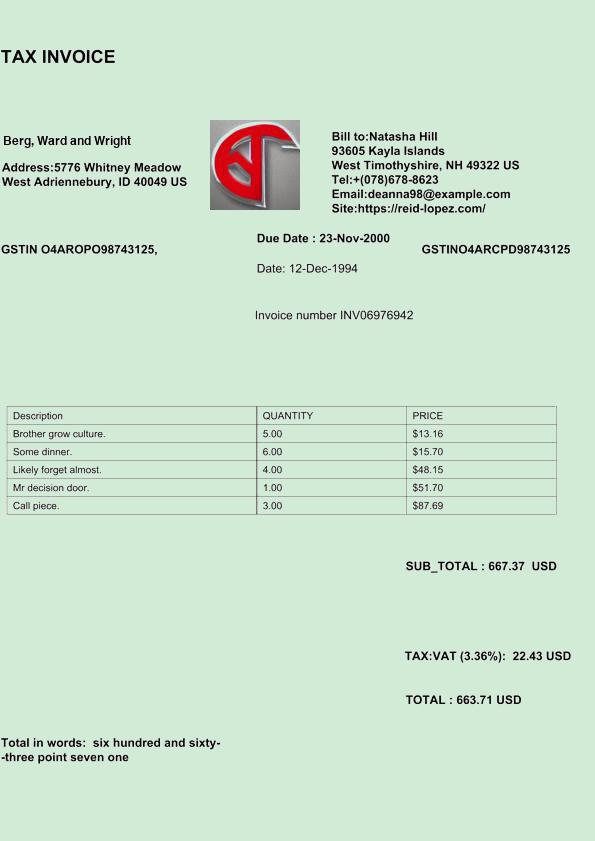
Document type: Invoice